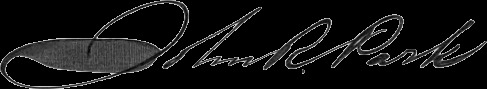
Signature of: john r park